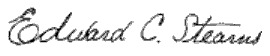
Signature of: edward c stearns